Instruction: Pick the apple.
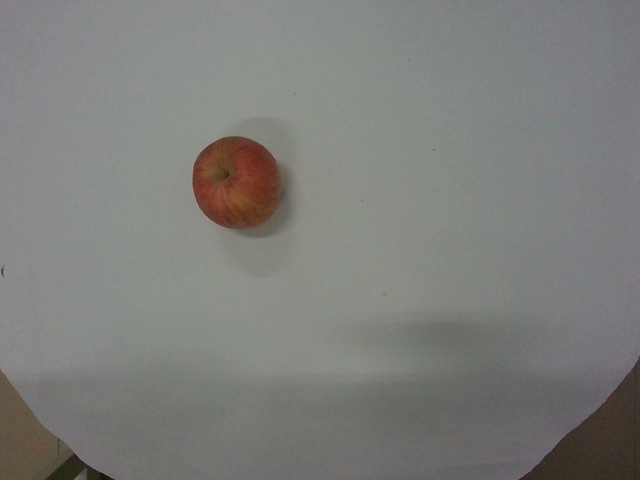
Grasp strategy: vertical